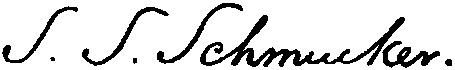
Signature of: samuel simon schmucker